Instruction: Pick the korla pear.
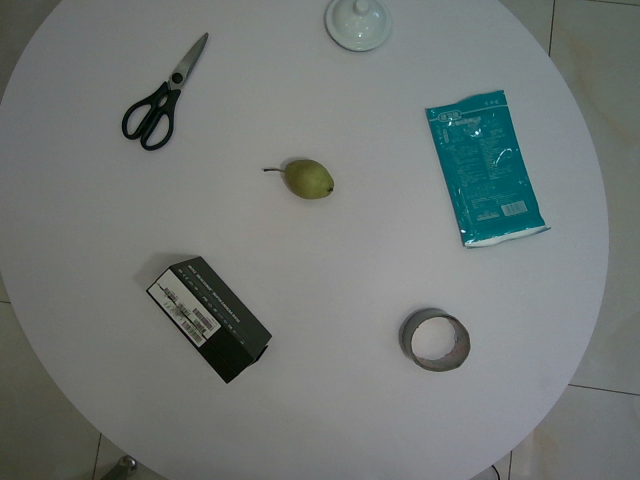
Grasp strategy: vertical